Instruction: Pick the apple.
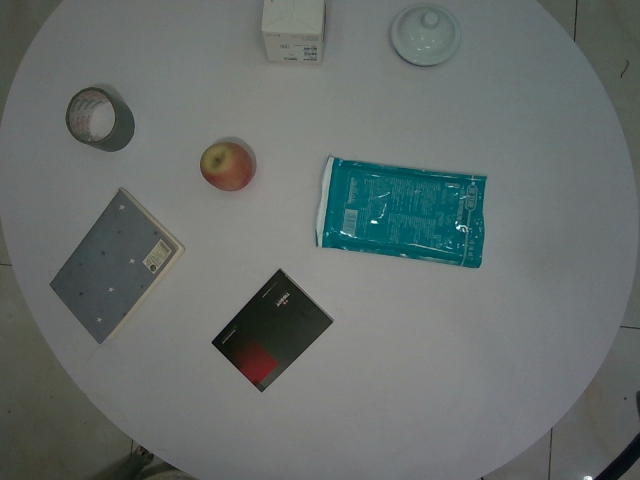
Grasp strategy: vertical